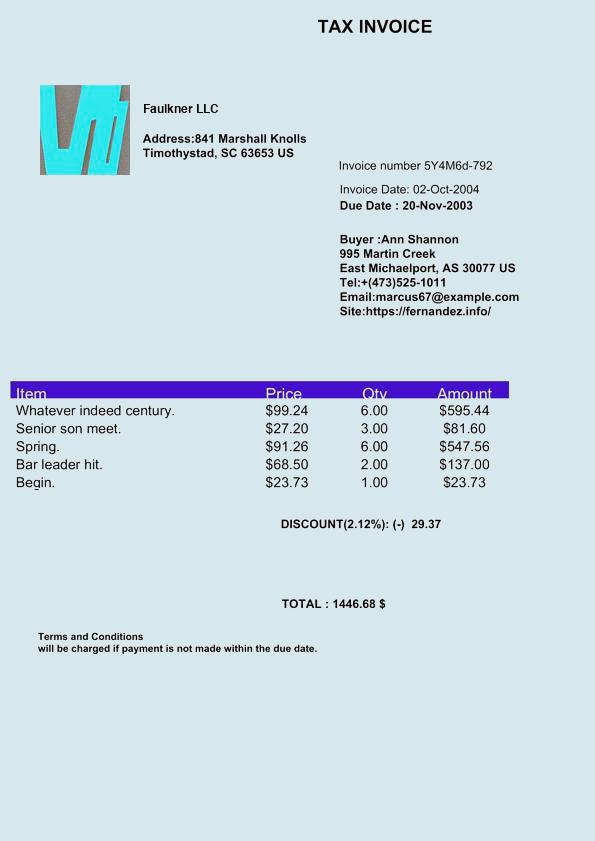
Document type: Invoice